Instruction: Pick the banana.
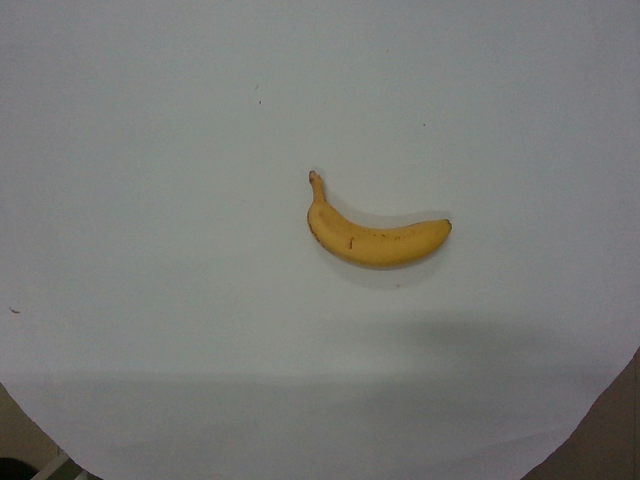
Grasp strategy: vertical